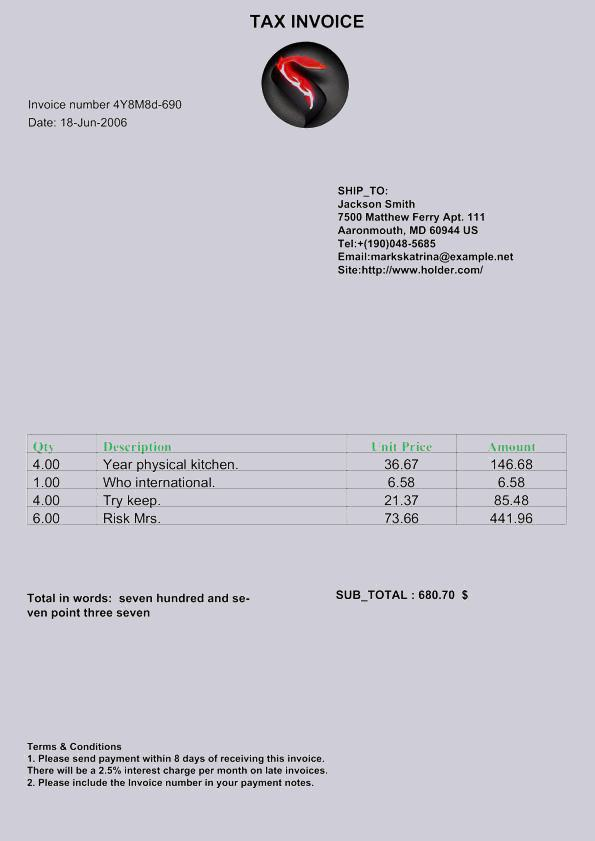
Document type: Invoice